Question: Talk about the condition:
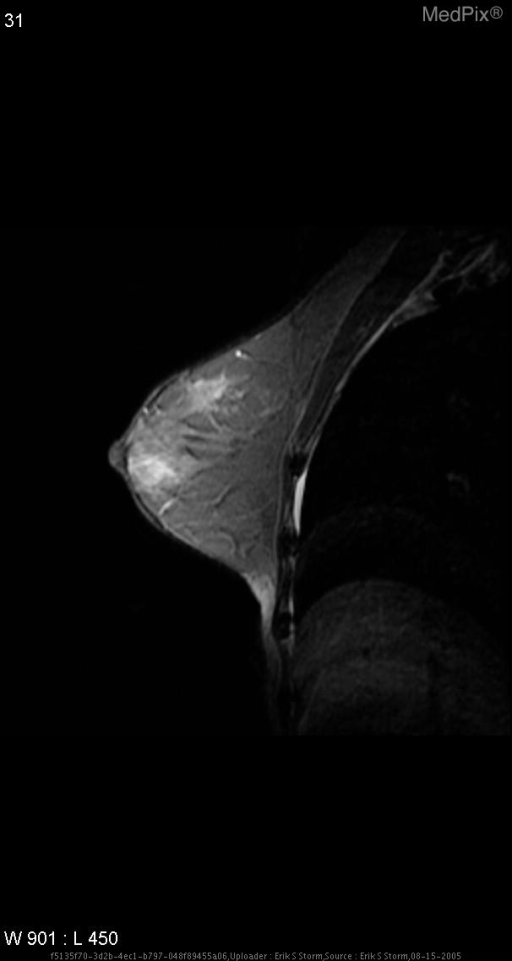
Answer: The disease is discussed as: The majority of invasive breast cancers are nonspecific forms of carcinoma that orginate in the ductal epithelium, likely in the terminal duct at its juncton with the lobule.  The better differentiated forms of invasive ductal carcinoma create specfic patterns that have been subclassified but the majority of ductal malignancies fall into the general category of undifferentiated cancers.  When a cancer does not fit into any of the defined subtypes it is termed not otherwise specified (NOS).  The relative frequency of these lesion appears to remain fairly constant regardless of age.  In general, infiltrating ductal carcinoma NOS elicits a vigorous desmosplastic response with fibrosis.

Sometimes, these cancers are found first by the woman herself.  In general, these are firm lesions that may tether to the skin or the chest wall.  Vascular and lymphatic spread result, and if left untreated, carcinoma may eventually erode through the skin, producing an ulcerated mass.  Dermal lymphatic involvement with tumor can occur early in the course early in the course of the disease, signaling the poor prognosis associated with inflammatory carcinoma.

Pathologist have subclassified infiltrating ductal carcinoma into low-grade (I) fairly uniform cell types that show some differentiation (mucin or tubule) to high grade (III) in which anaplastic, pleomorphic cell predominate.  Collagen production is prominent feature of many breast cancers, and calcium deposition is common within the tumor.  These are responsible for the characteristic firm gritty nature of these malignancies.

The mammographic appearance of breast cancer is varied.  The diagnosis is high suggestive when an irregular mass with spiculated margins is present.  Lobulated shapes are fairly common, and the more undulating the border, the more suspicious the lesion.  Some ductal cancers reveal their presence early by the deposition of calcium which is due to either direct cellular secretion or cell necrosis.  The fibrosis, desmoplasia and cicatrization that accompany many ductal cancers may produce distortion of surrounding architecture with or without an apparent tumor mass, and this may lead to skin/nipple retraction.  Breast cancer usually produces an ill-defined shadow, but even “garden variety” infiltrating ductal carcinoma may produce a sharply circumscribed mass that is indistinguishable from a benign lesion.  The generally greater x-ray attenutation relative to its volume often distinguishes the malignant lesion.

Some cancers infiltrate without distorting the normal breast architecture and without calcium deposition.  If the normal parenchymal abutting the tumor is the same radiographic density, the tumor may be undectable by mammography.  Occasionally, the only indication of the presence of cancer nonspecific asymmetric density.

Just as there is spectrum of mammographic presentations, the ultrasound appearance of breast cancer is extremely variable.  The classic description of breast cancer is an irregularly shaped hypoechoic structure that frequently has a triangular anterior margin and attenuates and scatters sound, producing shadowing.  This appearance is characteristic of a spiculated scirrhous lesion.  Cancers are almost always irregular, frequently lobulated and hypoechoic.  Breast cancers tend to be more vertically oriented relative to the skin surface but there are always exceptions.  Ultrasound should be only used to differentiate cystic breast lesions from solid ones and to guide needle positioning for interventional procedure.